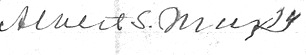
Signature of: albert s marks